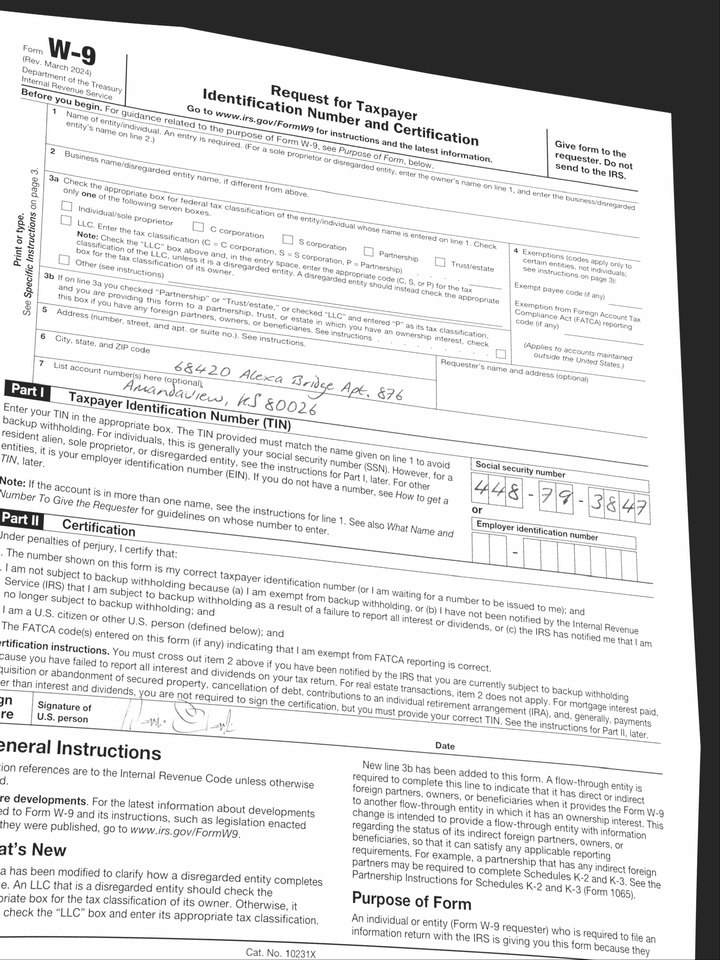
adr1: 68420 Alexa Bridge Apt. 876
adr2: Amandaview, KS 80026
cbx: no
ssn: 448793847